Question: What might the diagnosis be?
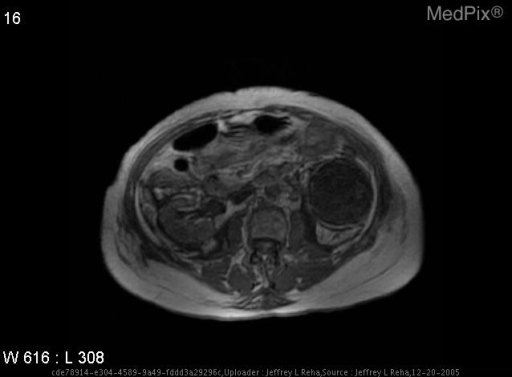
Answer: The possible diagnosis includes Renal Oncocytoma
Renal Cell Carcinoma
Angiomyolipoma.